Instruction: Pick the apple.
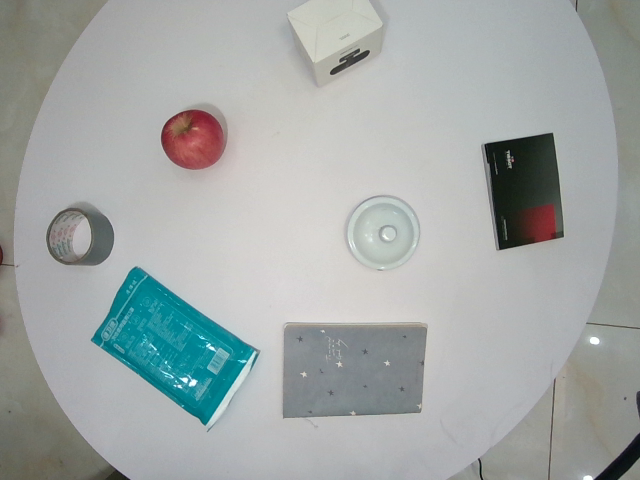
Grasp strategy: vertical